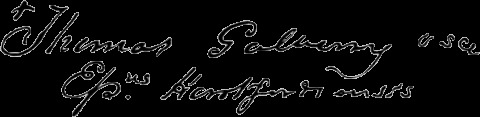
Signature of: thomas galberry